Question: What jurisdiction, city, or county is the document associated with?
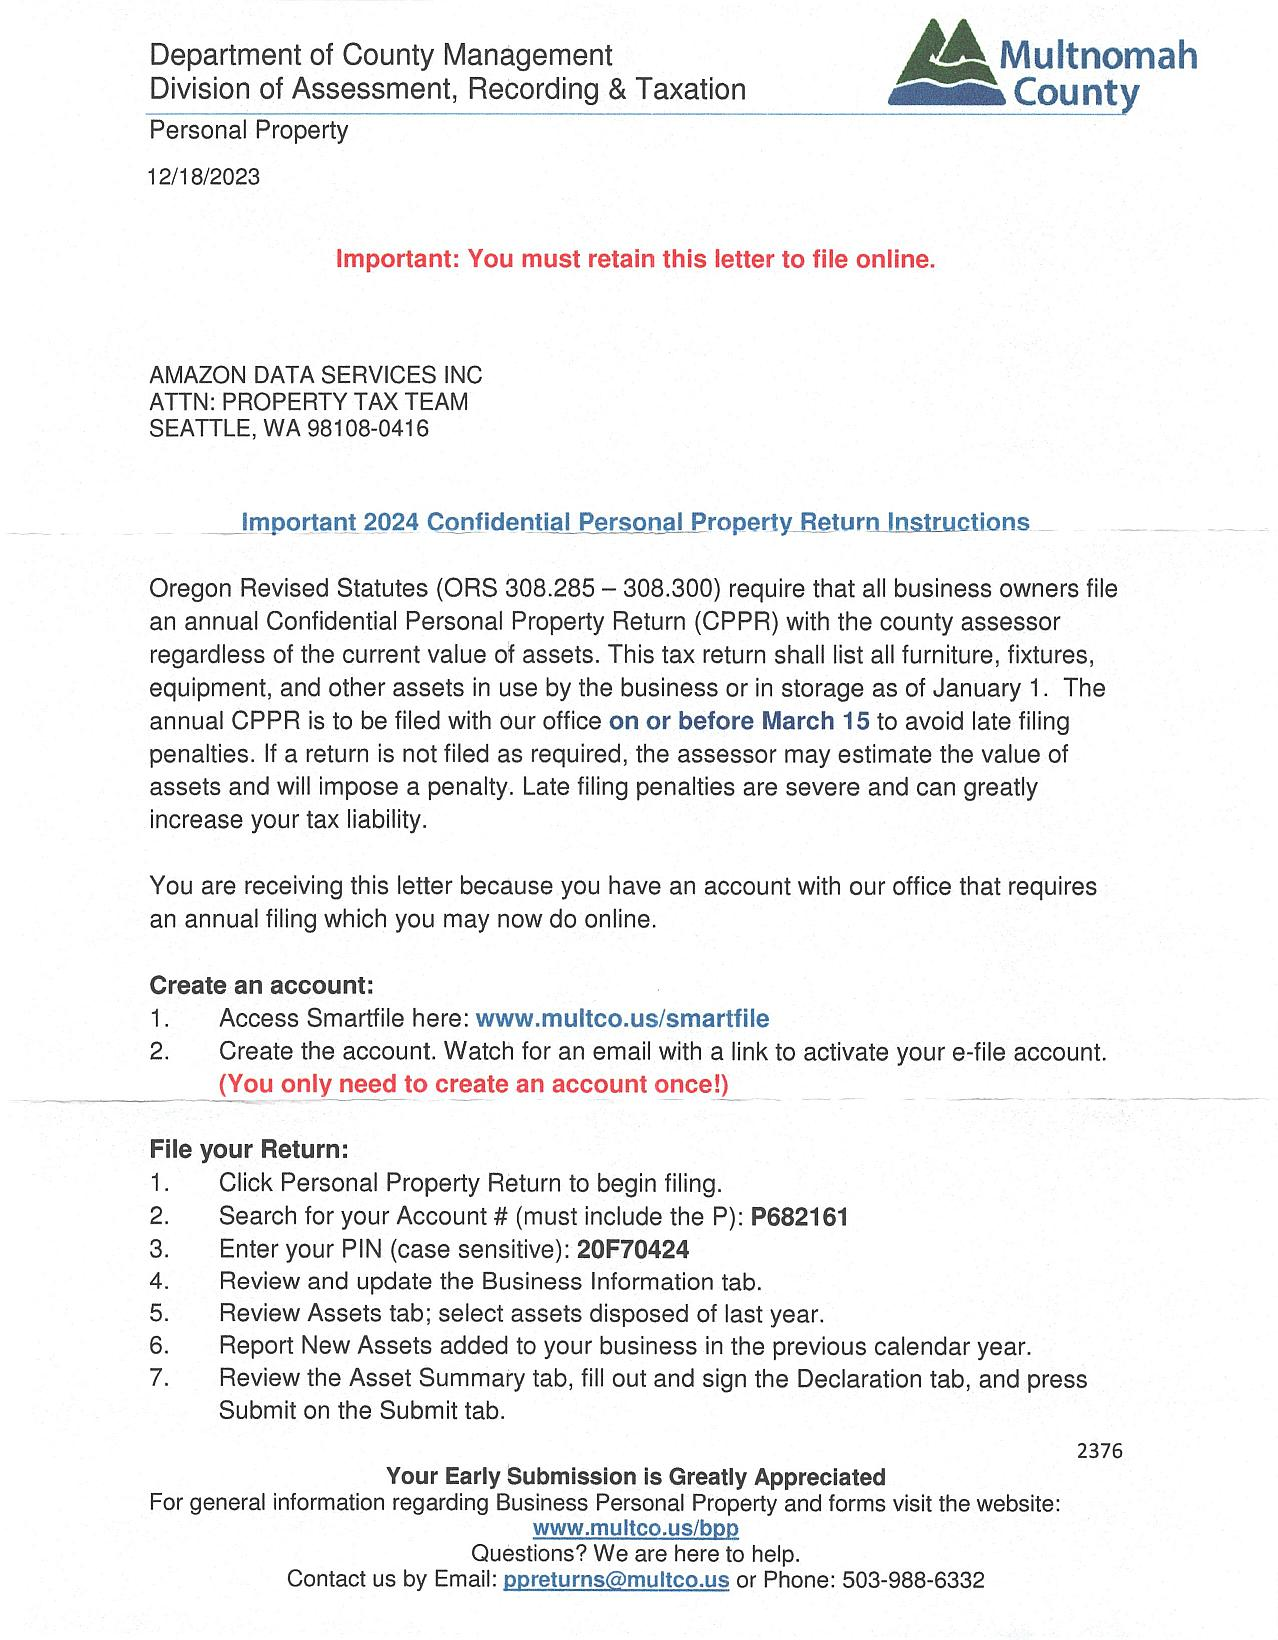
Answer: "Multnomah County"